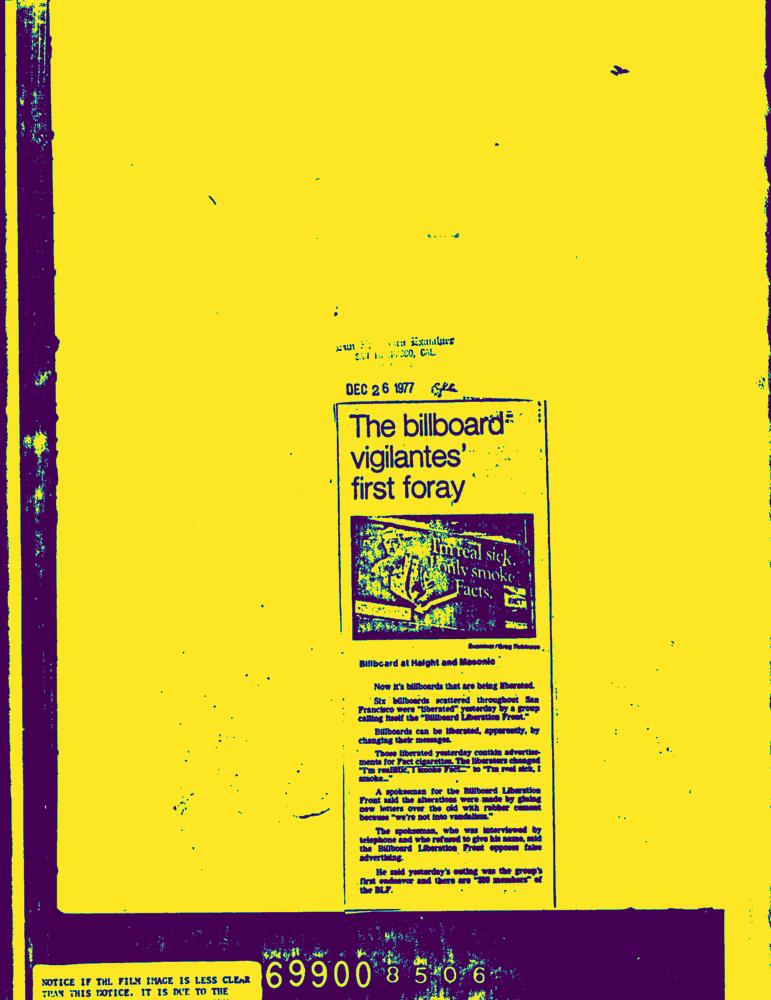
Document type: News-Article